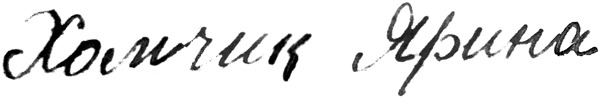
Signature of: q54666743